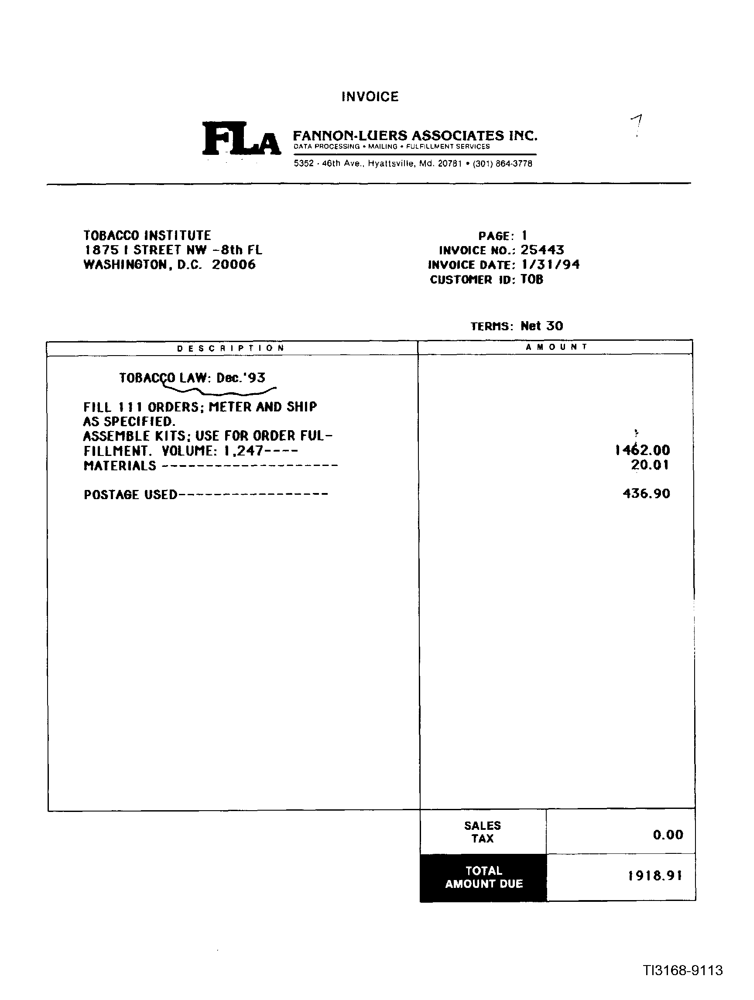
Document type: Invoice